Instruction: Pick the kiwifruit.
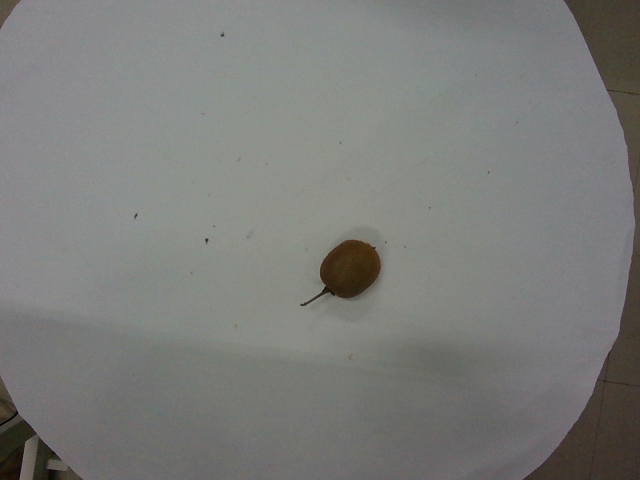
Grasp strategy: vertical